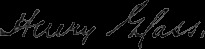
Signature of: henry glass